Can you pull out the amount in words, numerical amount, payee's name, date of the cheque, and the bank's name from the image?
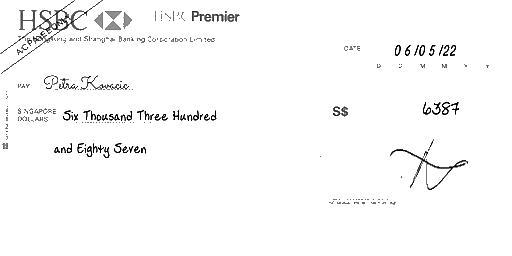
amt_in_words: Six Thousand Three Hundred and Eighty Seven
amt_in_figures: 6387
payee_name: Petra Kovacic
bank_name: HSBC
cheque_date: 06/05/22